Question: How does the patient history play a role?
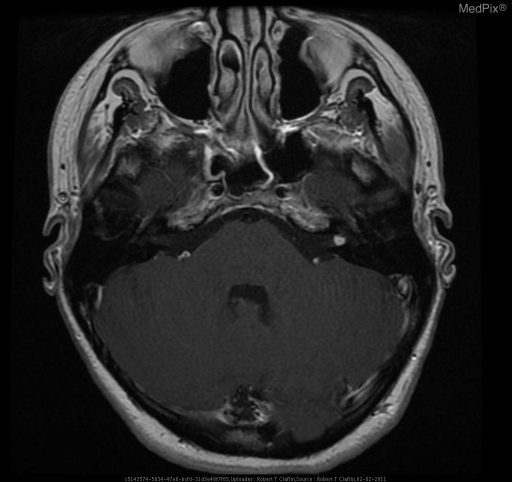
Answer: The patient's history of 24 y/o woman with hearing loss and ringing in the left ear is key in understanding the case.